Question: What appears to be the issue?
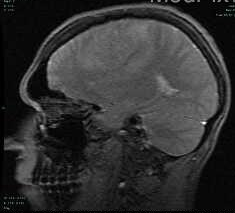
Answer: The findings suggest Large homogeneously enhancing lesion based in the dura of the falx, and pressing on the anterior cerebral hemisphere.  There is rightward mass effect on the falx as well as inferior displacement of the body of the corpus callosum with partial effacement of the third ventricle.  The mass looks extraaxial, but has intraaxial vasogengenic edema in frontal lobes surrounding the mass.. Sagittal MR T2 FGRE. The patient might have a history of 21 y.o. man with a new onset seizure and severe headaches..